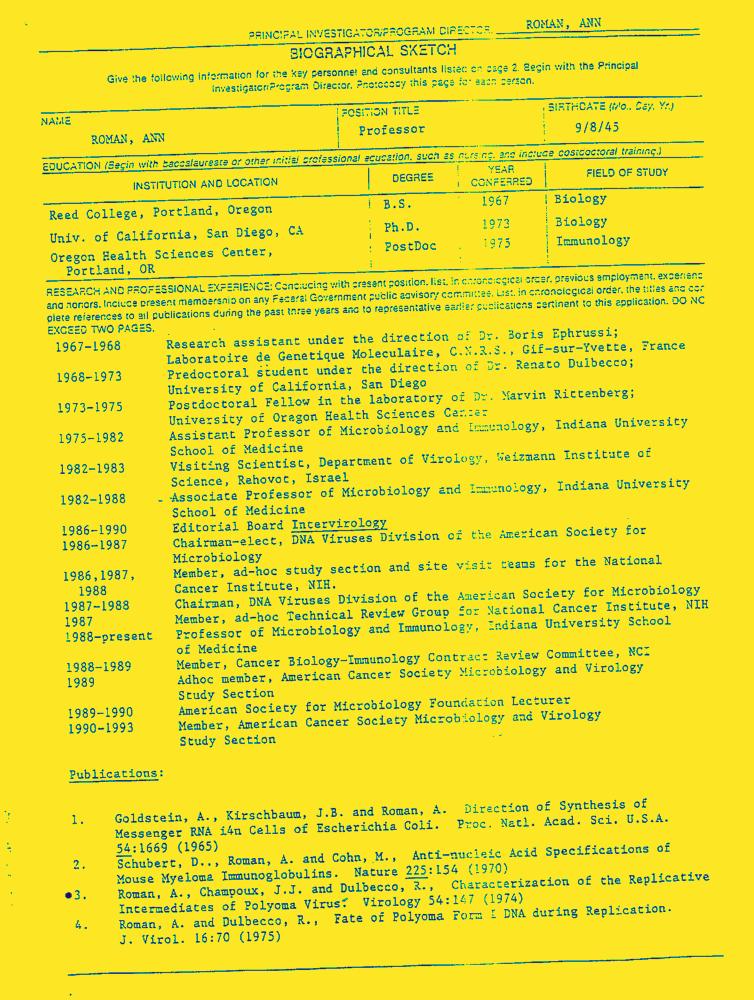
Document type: Resume-Doc